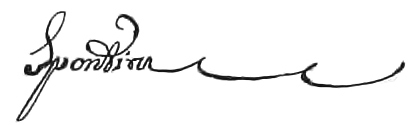
Signature of: gaspare spontini